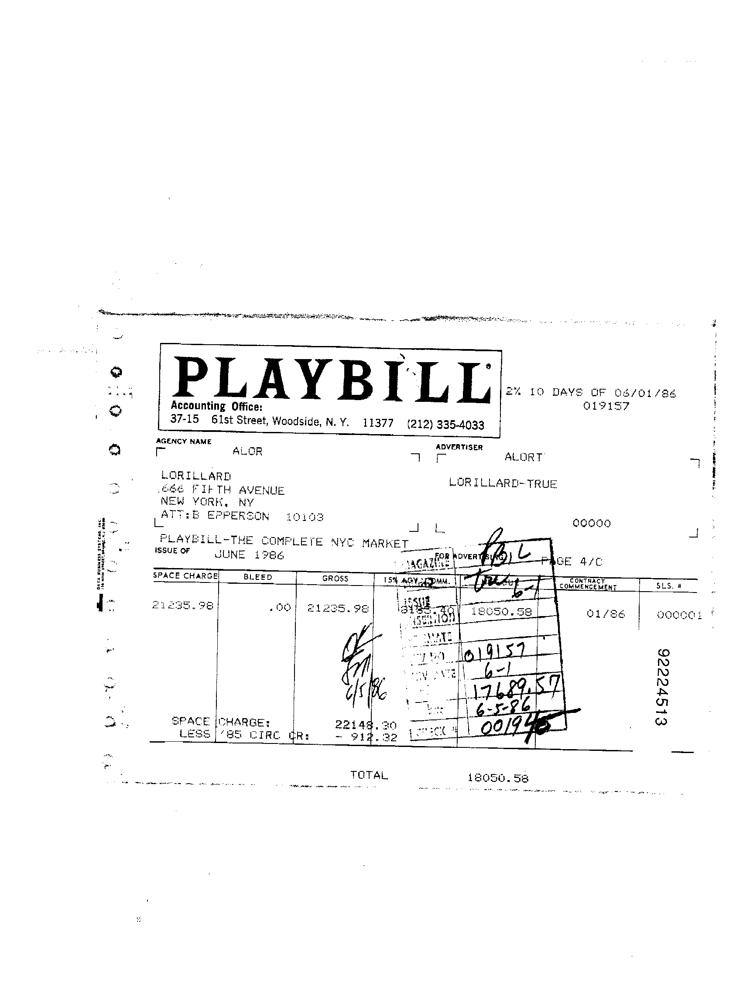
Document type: Invoice